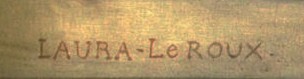
Signature of: laura leroux revault